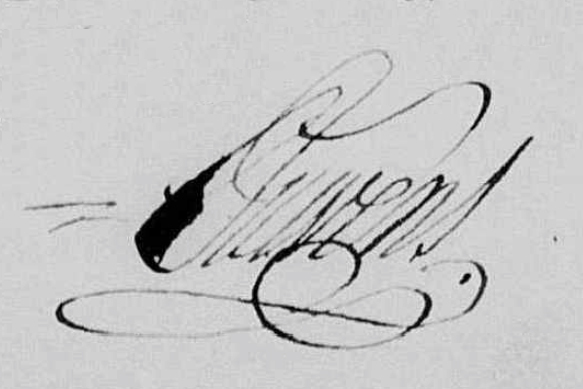
Signature of: rutger ouwens